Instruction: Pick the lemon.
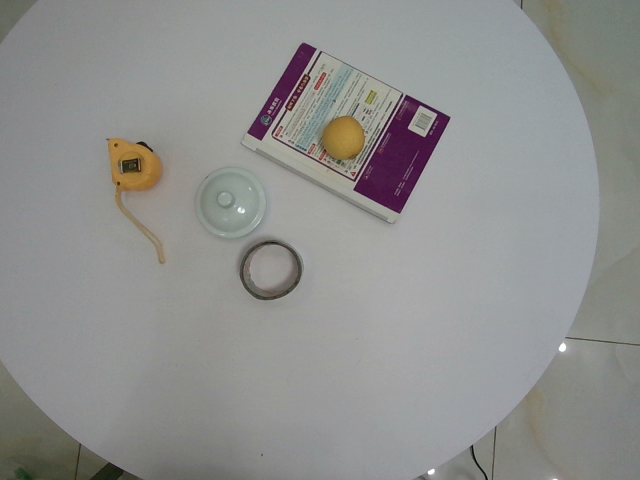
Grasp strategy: vertical